Question: What is the potential diagnosis?
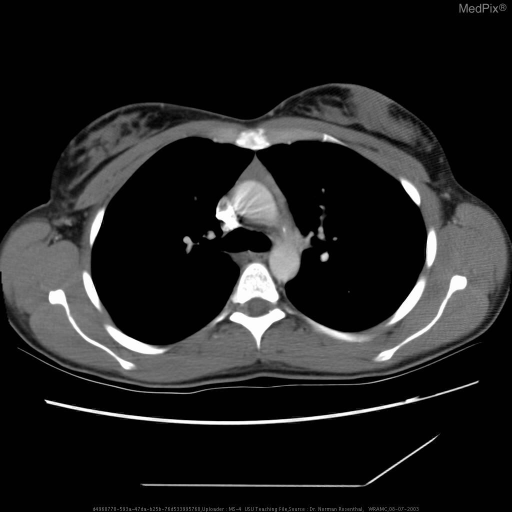
Answer: The possible diagnosis includes Thymic Hyperplasia vs. Thymic atrophy
Thymoma
Malignancy.